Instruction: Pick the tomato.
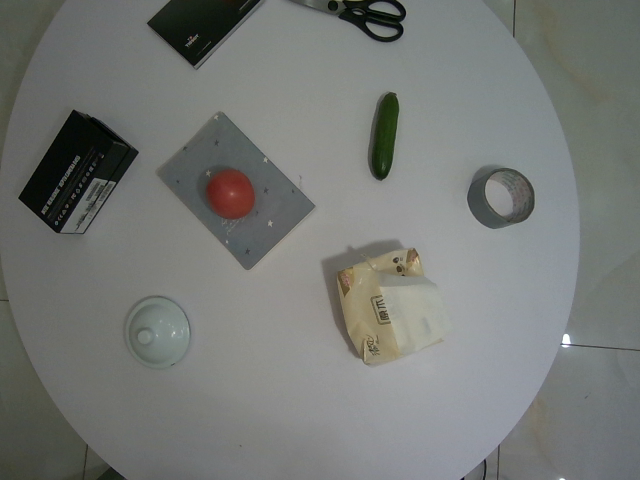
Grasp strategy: vertical